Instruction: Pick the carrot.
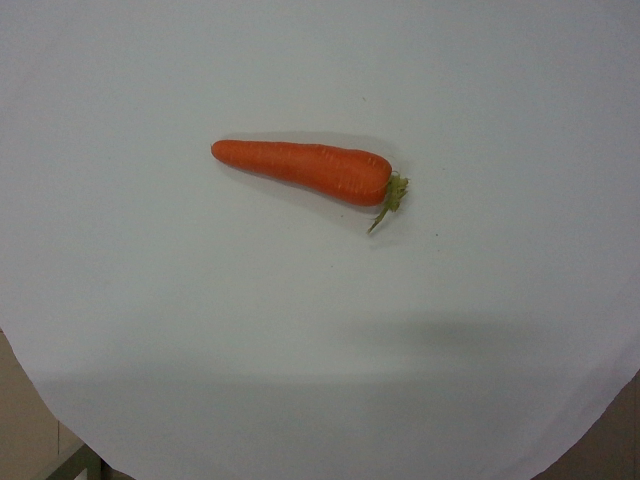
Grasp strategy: vertical